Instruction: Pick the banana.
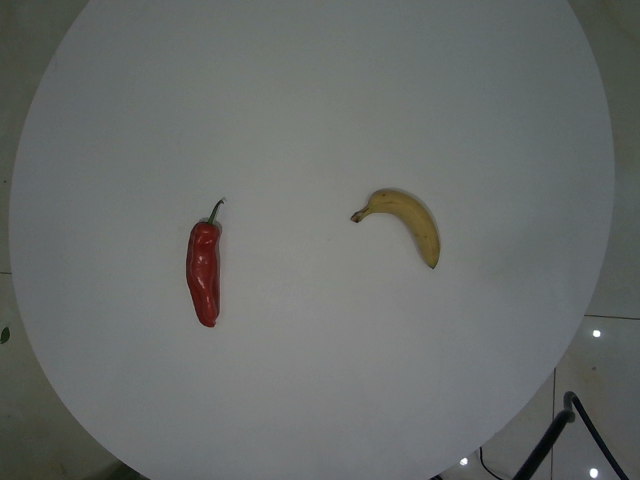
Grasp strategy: vertical